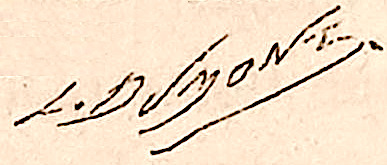
Signature of: louis paul pierre dumont